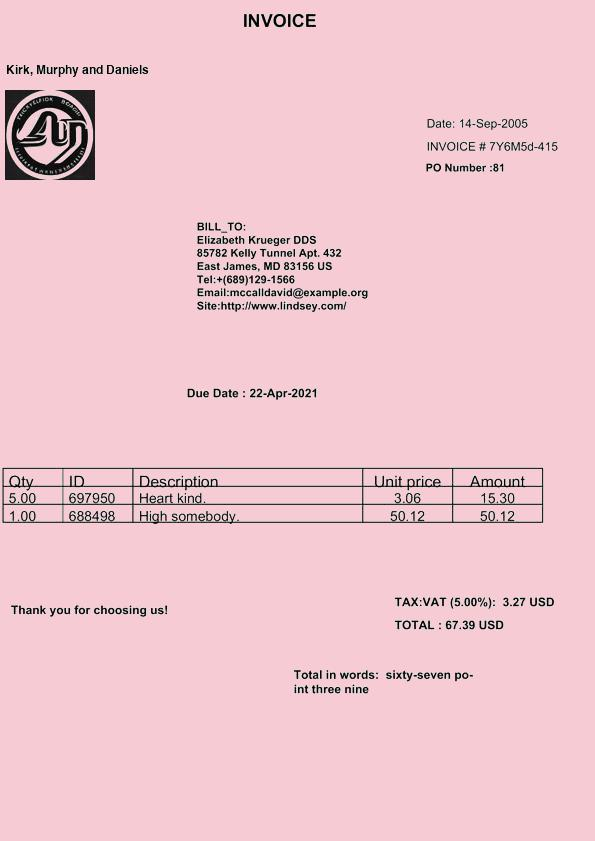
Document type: Invoice